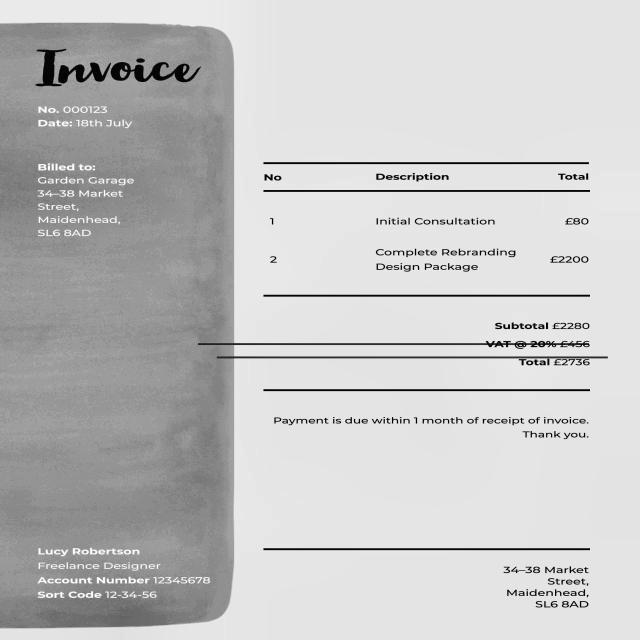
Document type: Invoice